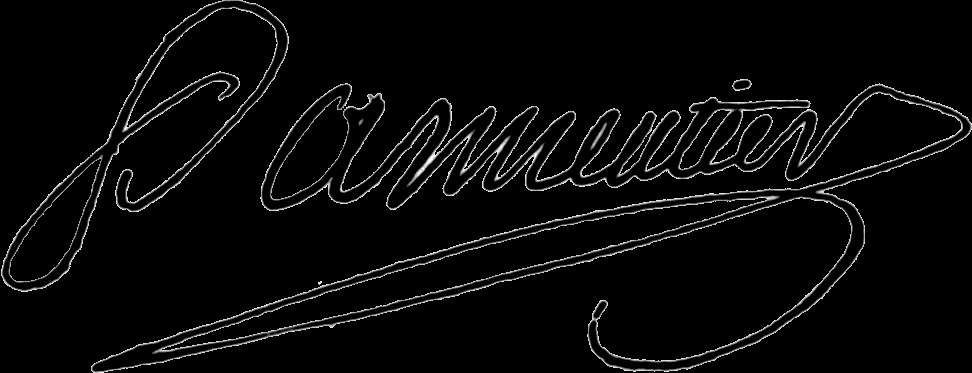
Signature of: antoine augustin parmentier